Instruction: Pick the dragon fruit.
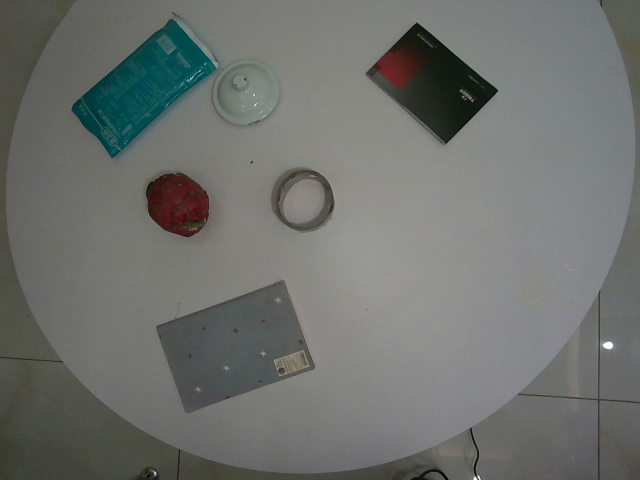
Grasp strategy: vertical